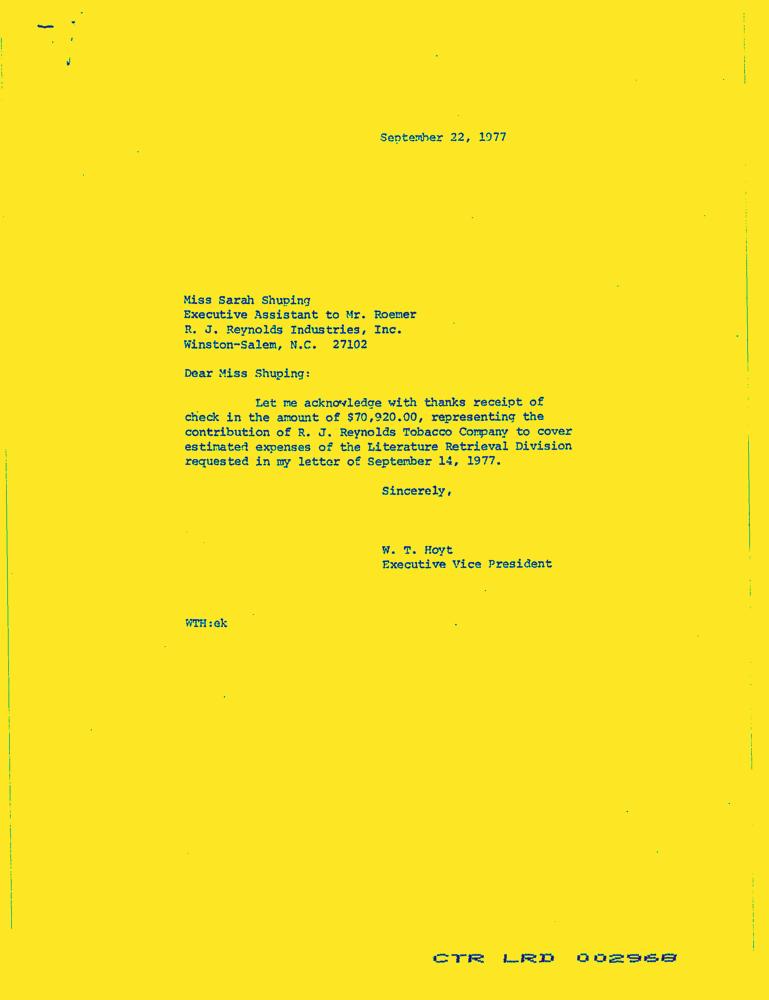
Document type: Letter-Doc